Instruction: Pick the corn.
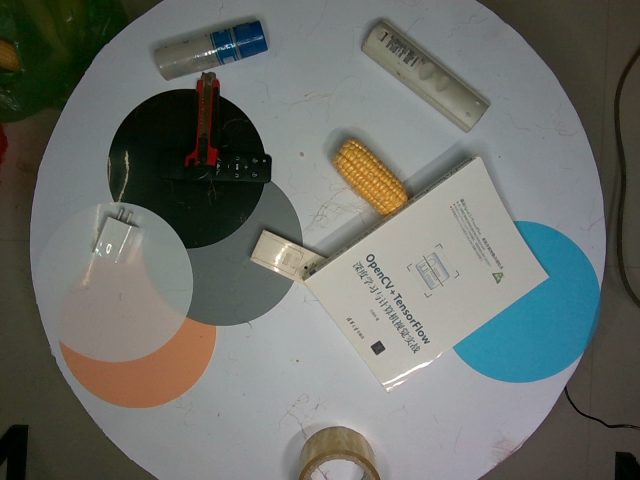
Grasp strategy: vertical